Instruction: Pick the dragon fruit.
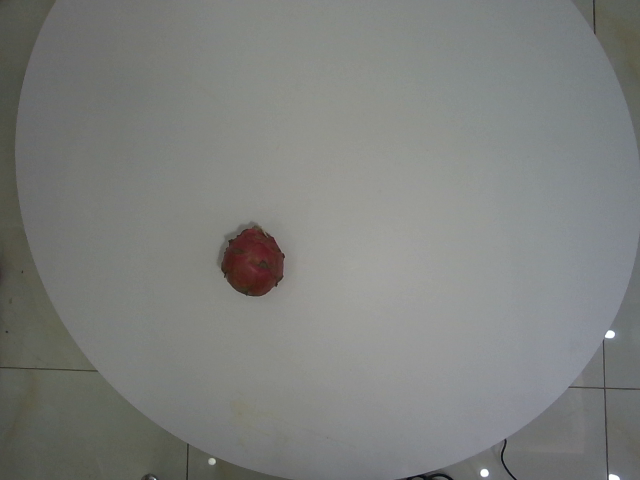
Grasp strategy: vertical